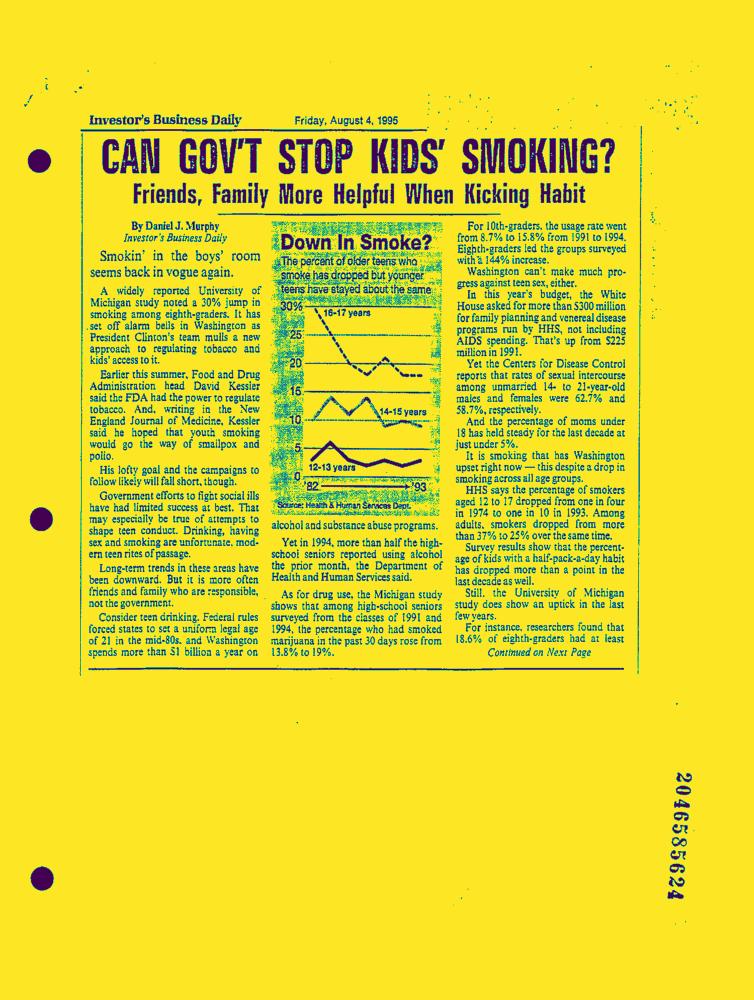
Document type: News-Article